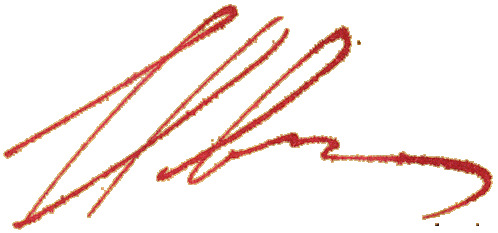
Signature of: andrii ivanov